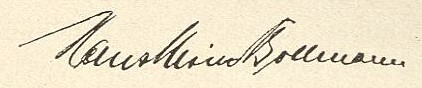
Signature of: hans heinz bollmann